Question: What appears to be the issue?
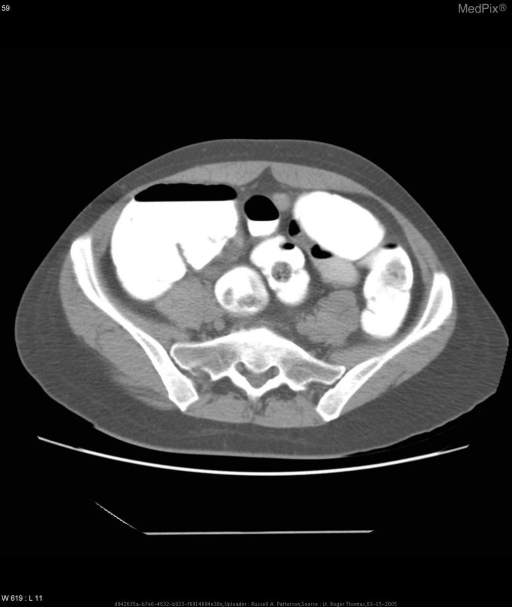
Answer: The findings suggest The appendix does not demonstrate filling of contrast.  It measures between 8-9 mm in diameter.  There is no surrounding fluid and no evidence of abscess or significant inflammatory change.  There is no evidence of adnexal mass or inflammatory bowel disease.. The appendix does not demonstrate filling of contrast.  It measures between 8-9 mm in diameter.  There is no surrounding fluid and no evidence of abscess or significant inflammatory change.  There is no evidence of adnexal mass or inflammatory bowel disease.. The patient might have a history of 42 y/o female with 6 hour history of bilateral 9/10 lower abdominal pain, nausea and vomiting.  One loose bowel movement..